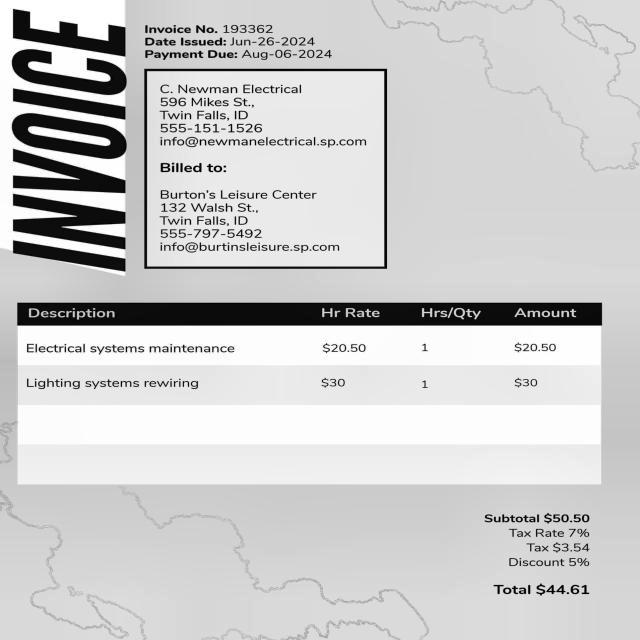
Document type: Invoice